Question: What are the imaging findings?
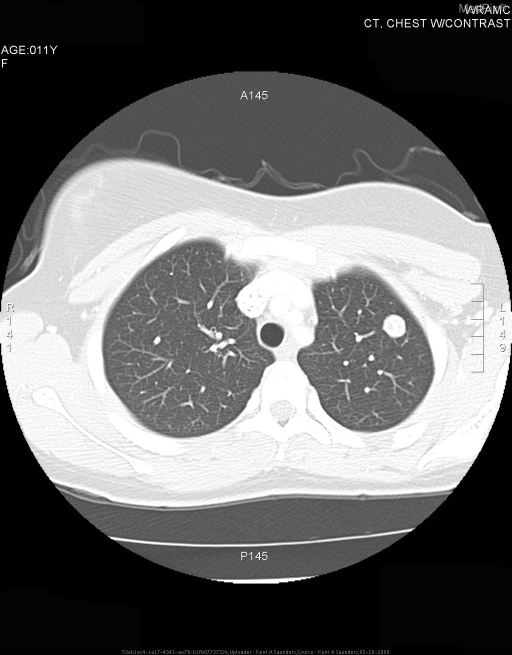
Answer: The imaging shows There is a left upper lobe pulmonary nodule which measures approximately 1.1 cm in diameter. There is central calcification within this lesion, which has become slightly more dense over the year in between CT.  The borders are well demarcated. There is a left upper lobe pulmonary nodule which measures approximately 1.1 cm in diameter.   Unchanged in size compared with CT performed one year prior..